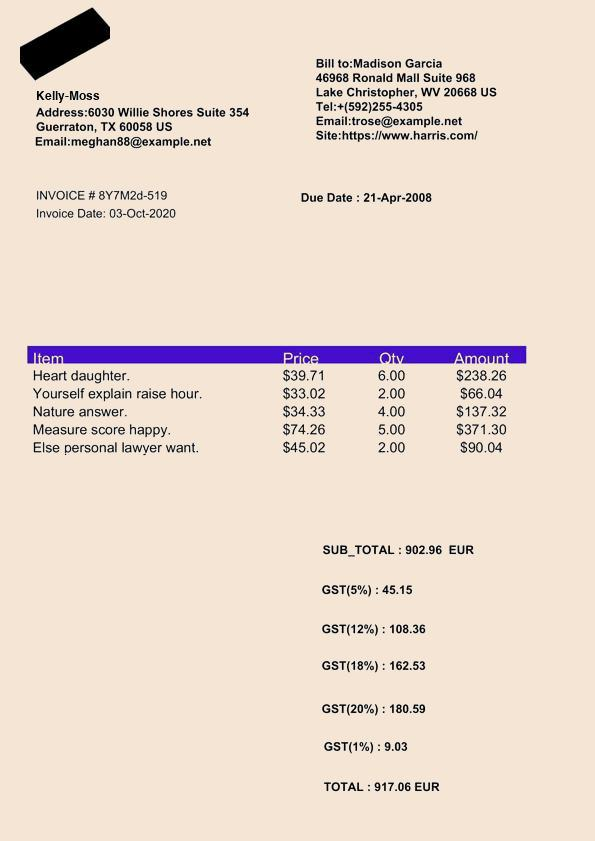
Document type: Invoice